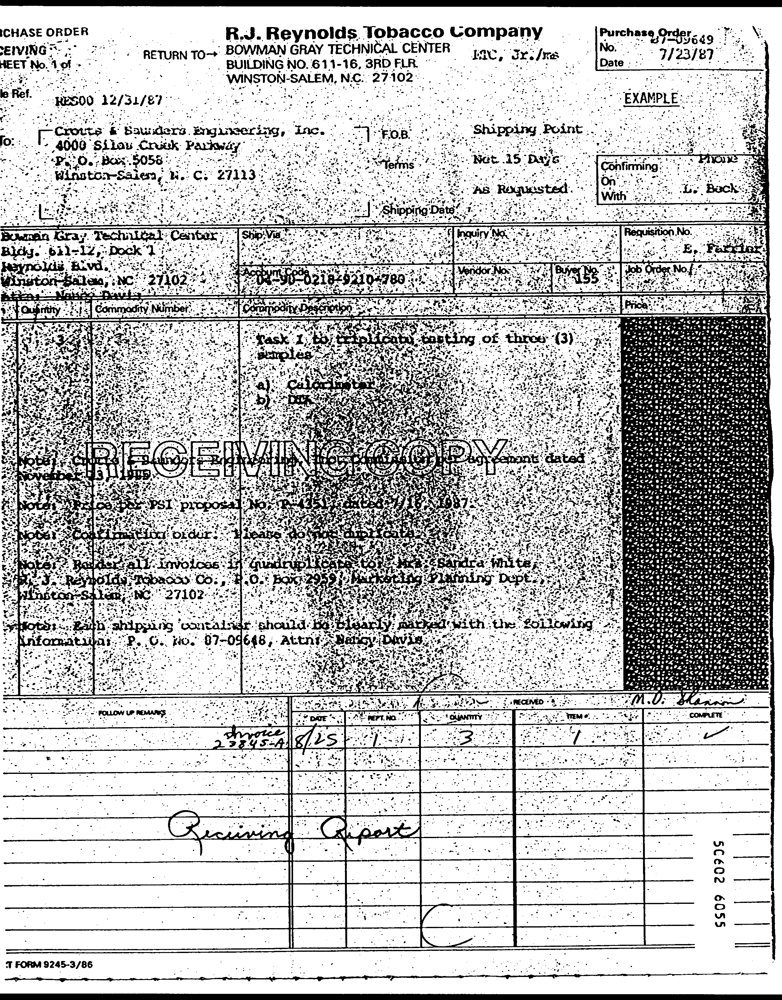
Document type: Invoice